Patient: Female, age 57
A 57-year-old woman presented in the emergency department complaining of progressive dyspnea for the previous 5 days. On clinical examination she had productive cough with clear sputum and intermittent fever. She was a lifelong nonsmoker but with multiple hospitalizations due to respiratory infections and asthma-like episodes from the age of 8 years. During the past 15 years the patient was treated symptomatically with antibiotics, nebulizer bronchodilators, and long-term oxygen therapy (2 L/min/24 hours). She had daily exposure to gases from a brazier used at home since childhood. Her family past medical history included her 30-year-old sister's sudden death from unknown reasons and her mother's infection from tuberculosis.
At the time of admission her axillary temperature was 38 C and blood pressure 120/70 mmHg. The patient was in respiratory insufficiency with an arterial pH of 7.46, PCO2 of 56 mmHg, PO2 of 72 mmHg, and HCO3 of 30 mmol/L on air. Lung auscultation revealed widespread bilateral crepitating and crackles over the lower part of both lungs. No lymphadenopathy was found and examination of other systems was unremarkable. The electrocardiogram was normal with a heart rate of 69 beats per minute.
Laboratory data showed an elevated erythrocyte sedimentation rate of 100 mm/h and a white blood count of 9000/muL without peripheral blood eosinophilia, and C-reactive protein was 9.3 mg/dL. Biochemical values were normal. Her sputum sample for acid-fast bacilli was negative on multiple occasions. Sputum sent for fungal culture did not grow any organisms. Screening for Aspergillus in sputum cultivation was also negative. Pseudomonas aeruginosa was isolated from her sputum culture. Urine antigen for Legionella and Streptococcus was negative.
Her chest X-ray demonstrated increased lung volumes and revealed multiple ring shadows in lungs that were almost symmetrical in distribution and more apparent in the mid and lower zones. There was the sense of air-fluid levels in some of them corresponding to cystic bronchiectasis. Also, there was thickening of the interstitial network. The trachea and main bronchi were normal (Figure 1).
A laboratory investigation was performed for alpha-1 antitrypsin level and was normal. Total serum immunoglobulin (Ig)E concentration was elevated at 2500 U/mL (normal range 0-165 U/mL). Immediate cutaneous reaction to Aspergillus fumigates was not available at the time of the patient's hospitalization; nevertheless, A. fumigatus-specific serum IgE levels were 1.37 U/mL. This is essential for the diagnosis of allergic bronchopulmonary aspergillosis.
Total serum IgG, IgA, and IgM levels were quantified to rule out hypogammaglobulinemia and did not reveal any deficiencies. Antinuclear and antineutrophilic cytoplasmic antibody tests were performed to exclude Churg-Strauss syndrome, and the results were negative.
A pulmonary function test demonstrated a mixed obstructive and restrictive pattern. There was a reduced forced vital capacity of 1200 mL (43.35% pred), reduced expiratory volume in 1 second of 720 mL (30.7% pred) with Tiffeneau index, reduced expiratory volume in 1 second/forced vital capacity of 76.29, and carbon monoxide-diffusing capacity of 28%.
A contrast-enhanced computed tomography (CT) scan of the chest demonstrated central cylindrical/cystic bronchiectasis involving segmental/subsegmental bronchi, bronchial wall thickening with air-fluid levels, and mucus plugging with predominant localization in the lower lobes. There was ground glass and tree-in-bud scattered in all lobes, a finding consistent with pneumonitis and acute bronchiolitis. Chest CT also revealed a mosaic picture, which also emerges in all lobe findings consistent with bronchiolitis obliterans. Collapse of bronchi with distal air trapping, the result of an excessively compliant bronchial wall, particularly in the left and right lower lobe, was also present (Figure 2).
We also performed fiberbronchoscopy on the patient. The findings were unremarkable. The bronchoalveolar lavage fluid obtained from the patient for an acid-fast bacillus was negative on multiple occasions, but the same P. aeruginosa was again isolated. The bronchoalveolar lavage fluid was negative for Aspergillus antibodies (IgG and IgM).
A diagnosis of saccular bronchiectasis due to Williams- Campbell syndrome was made based on clinicoradiological findings, laboratory testing, and past medical history. Genetic testing was planned, but the patient refused further investigations due to financial constraints. The patient was treated with intravenous antibiotics; third-generation cephalosporins, ciprofloxacin, and acetylcysteine; and chest physiotherapy, and was discharged after 1 month.
Written informed consent was obtained from the patient upon discharge for publication of this case report and all accompanying images.
Keywords: williams-campbell syndrome, bronchietasis, bronchomalacia
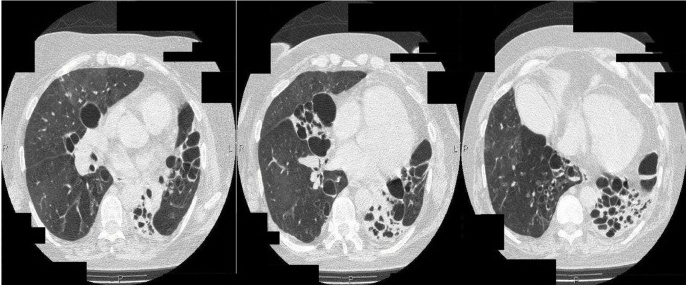
Image caption: Sequential axial high-resolution computed tomography images of the upper, middle, and lower lung fields demonstrate multiple large and coalescent cystic bronchiectases, associated with volume loss. Some of the bronchiectases have air-fluid levels that are due to brochial secretions.